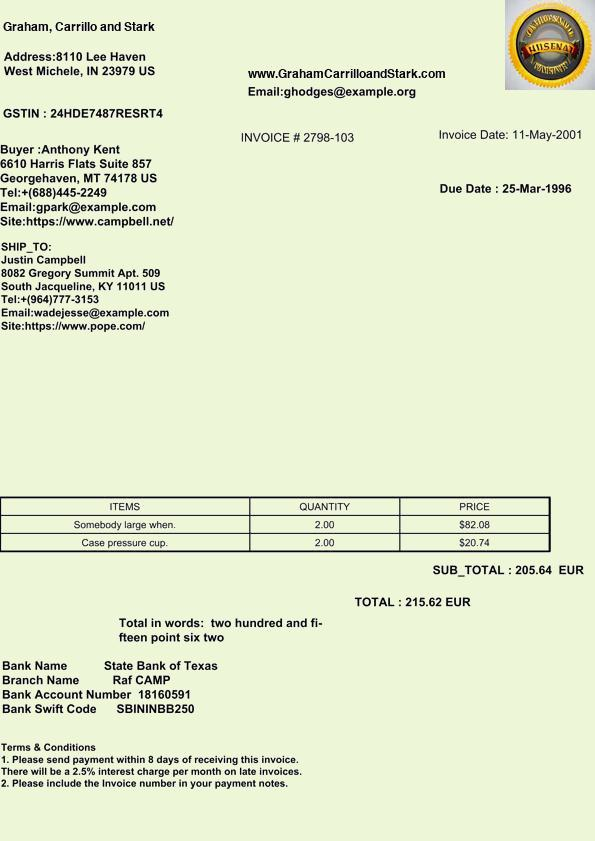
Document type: Invoice